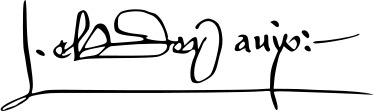
Signature of: denis i of portugal